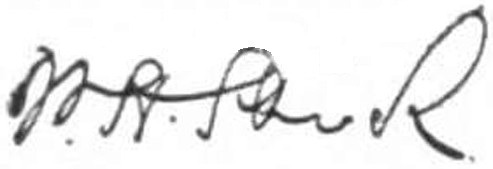
Signature of: william h shock